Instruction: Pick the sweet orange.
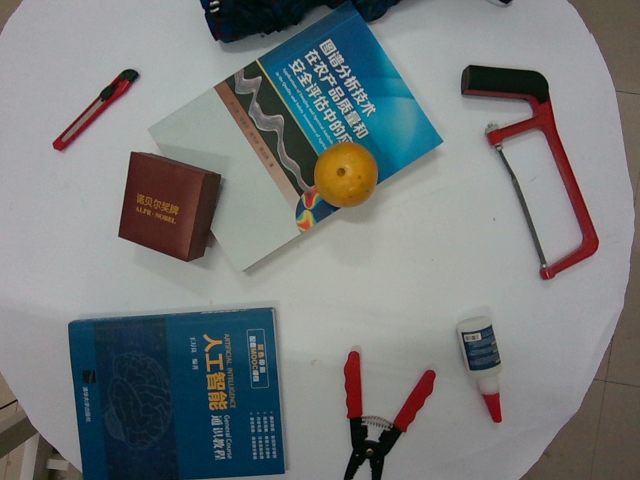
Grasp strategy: vertical